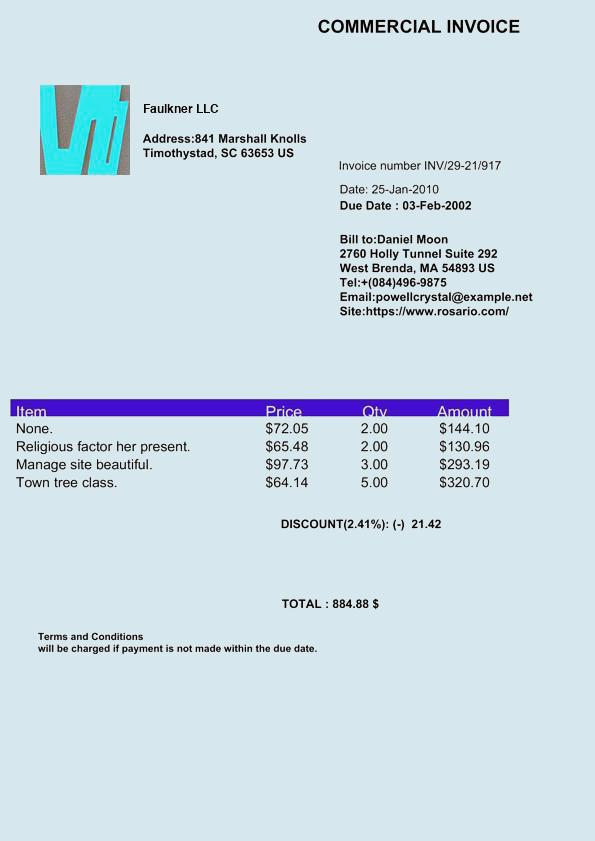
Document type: Invoice